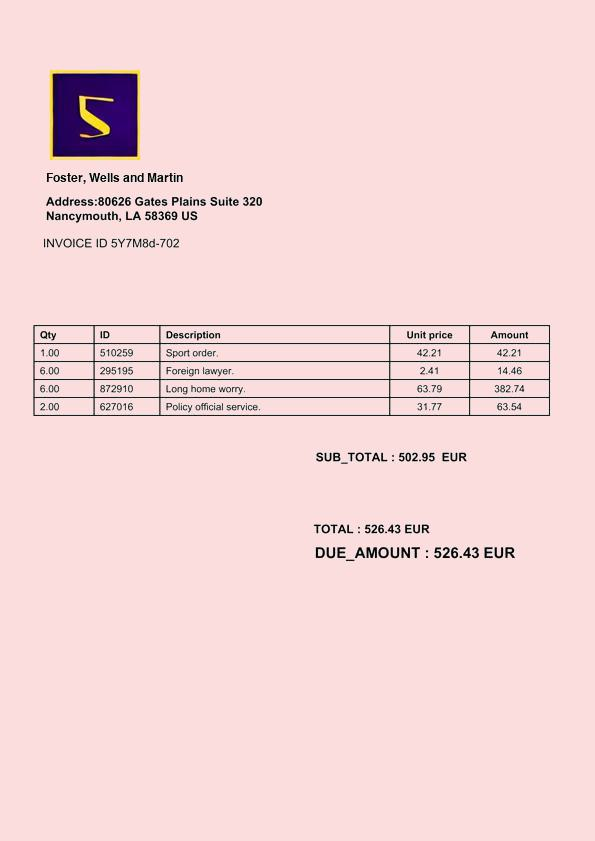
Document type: Invoice